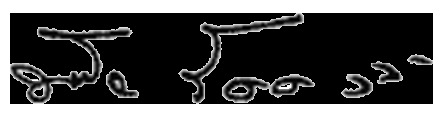
Signature of: bhichai rattakul